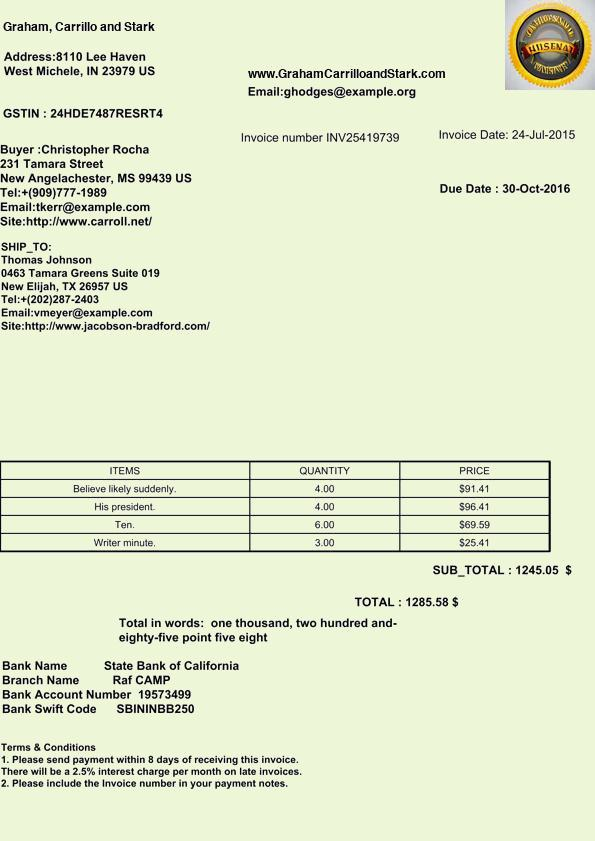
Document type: Invoice